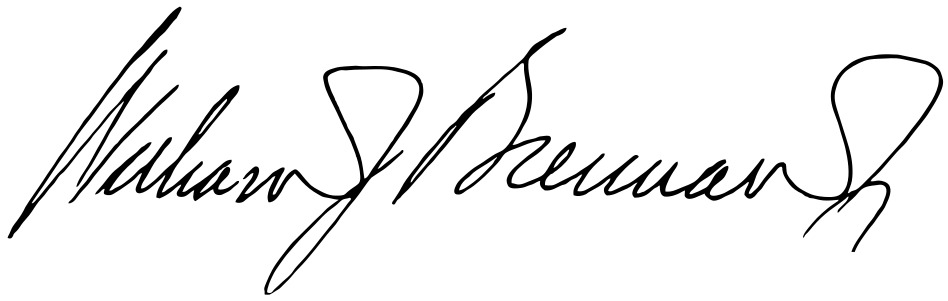
Signature of: william j brennan